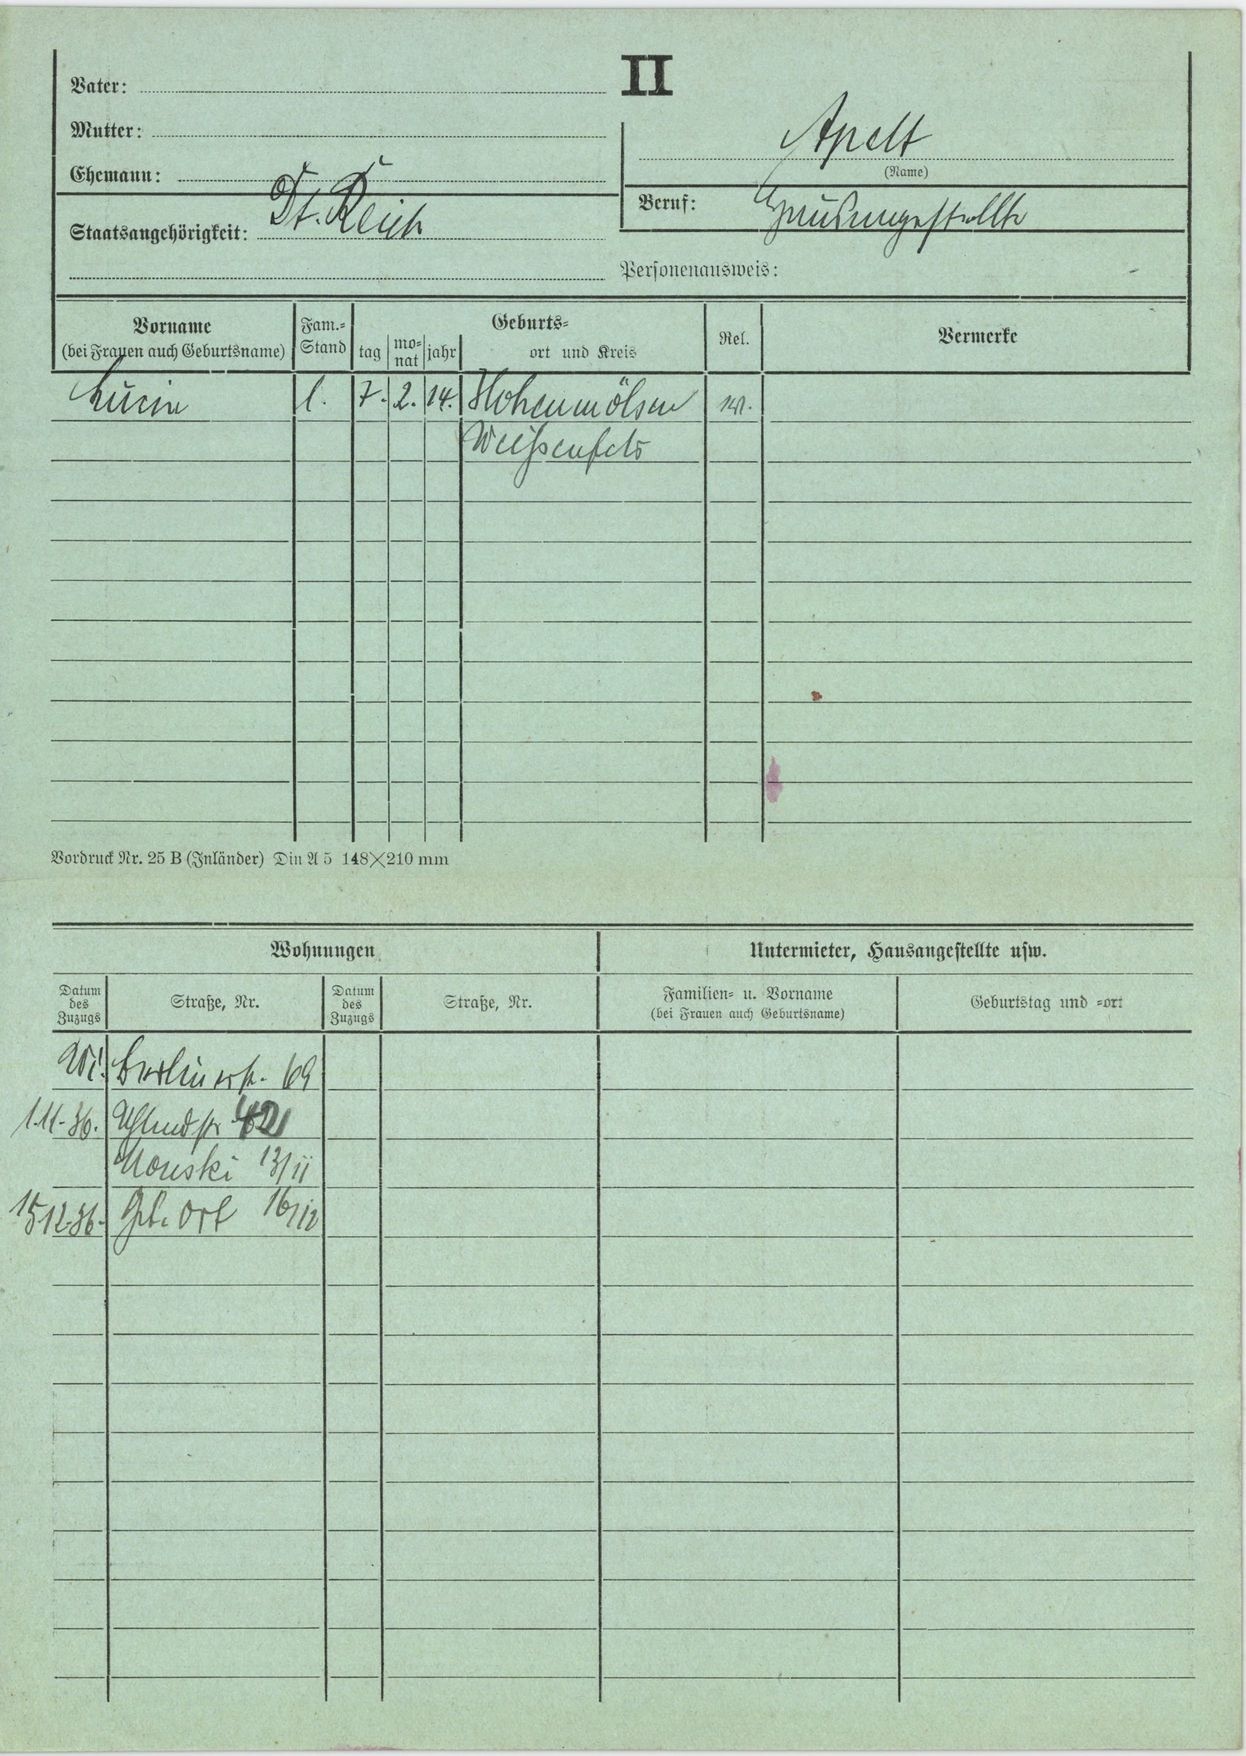
Apelt